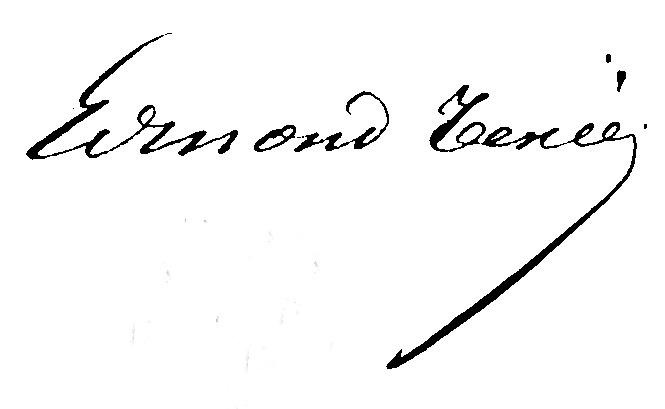
Signature of: edmond texier